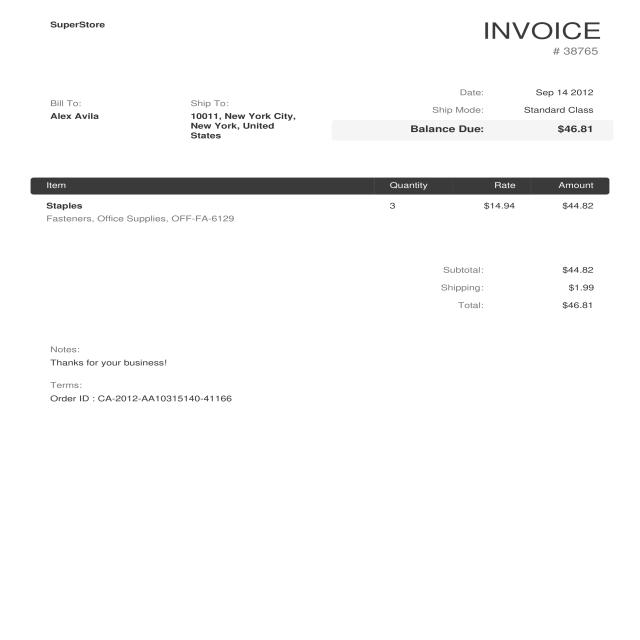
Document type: Invoice